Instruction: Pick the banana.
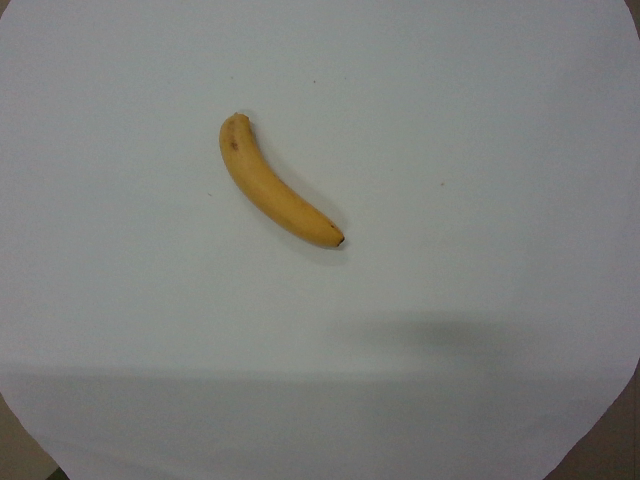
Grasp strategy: vertical